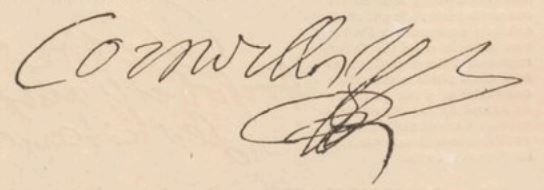
Signature of: pierre corneille